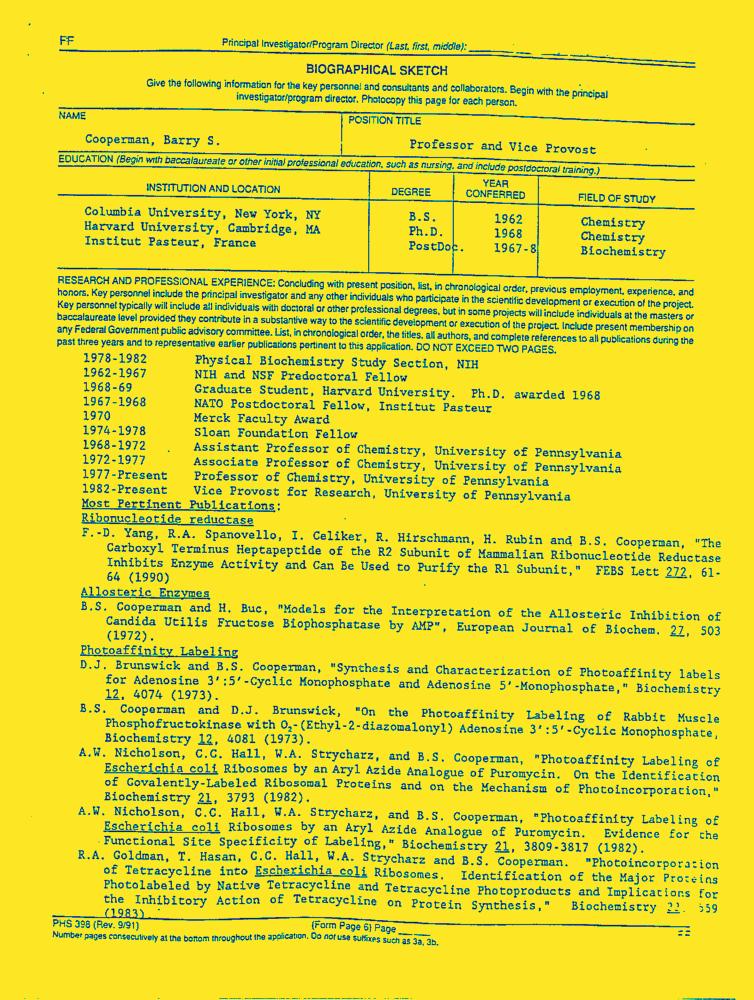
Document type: Resume-Doc